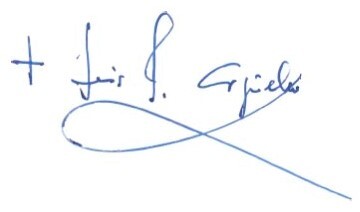
Signature of: luis javier argüello garcía